Question: What might the diagnosis be?
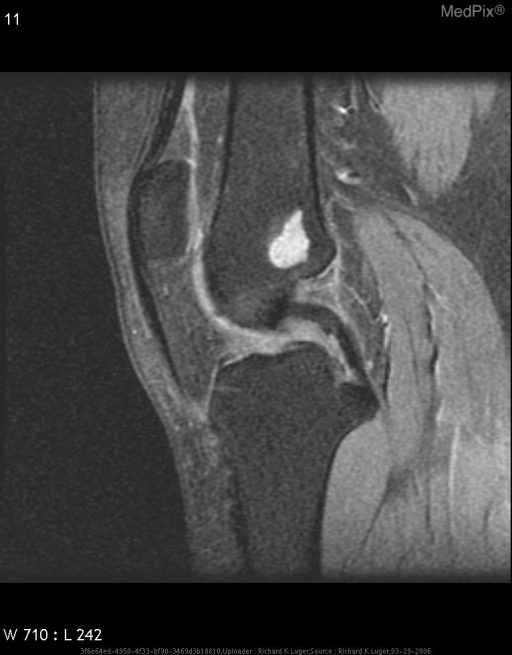
Answer: The possible diagnosis includes bone infarct
enchondroma.